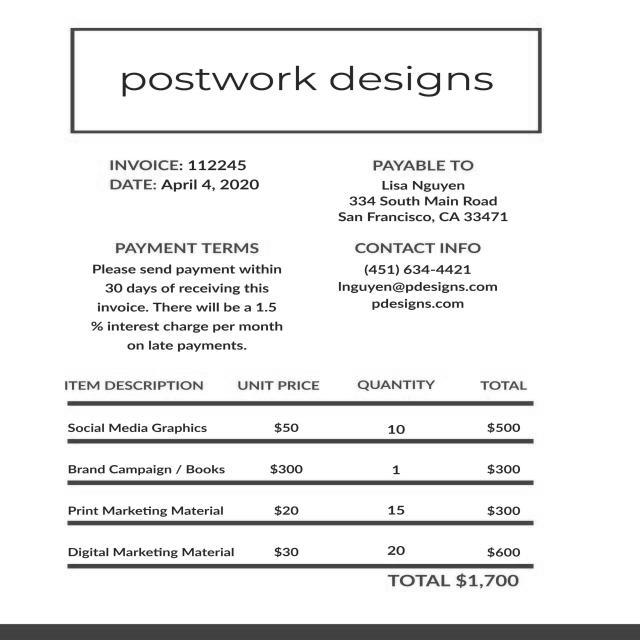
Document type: Invoice